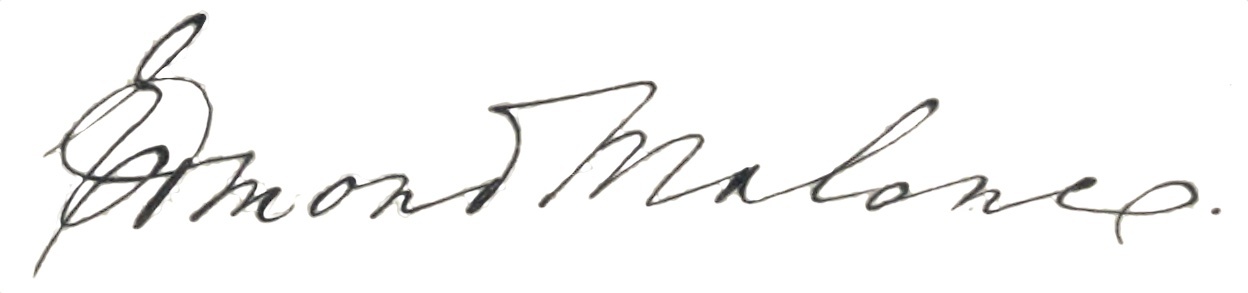
Signature of: edmond malone